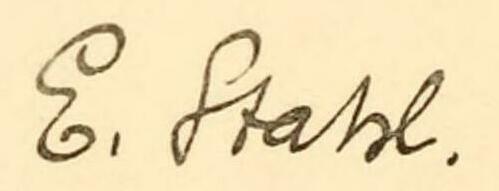
Signature of: christian ernst stahl